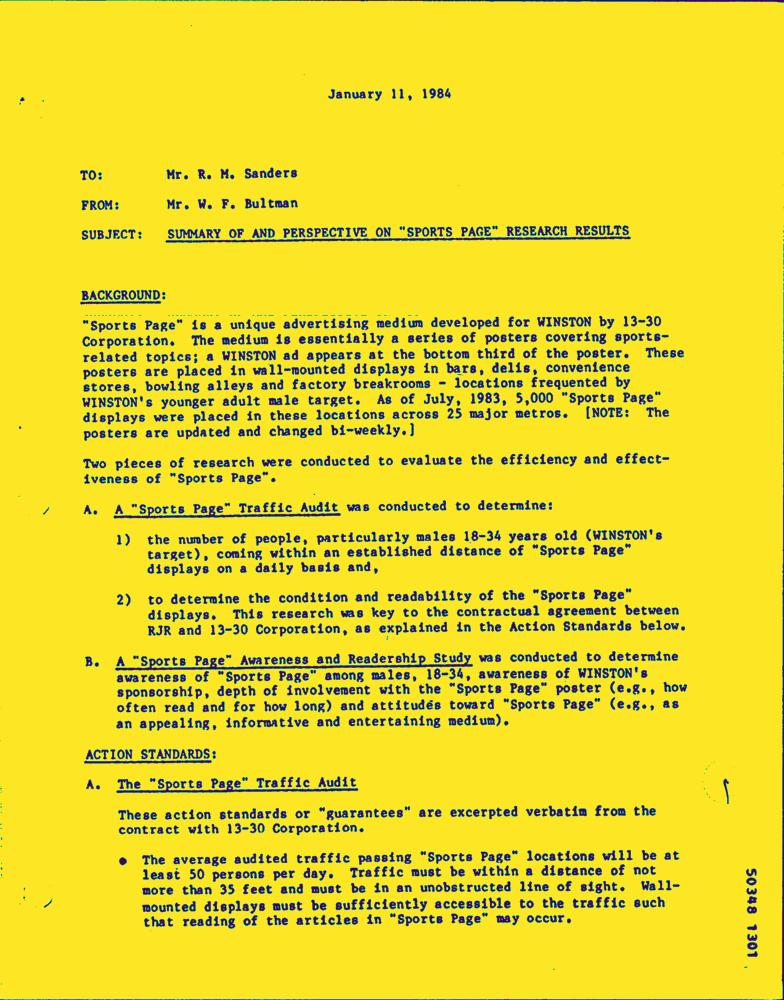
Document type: Letter-Doc